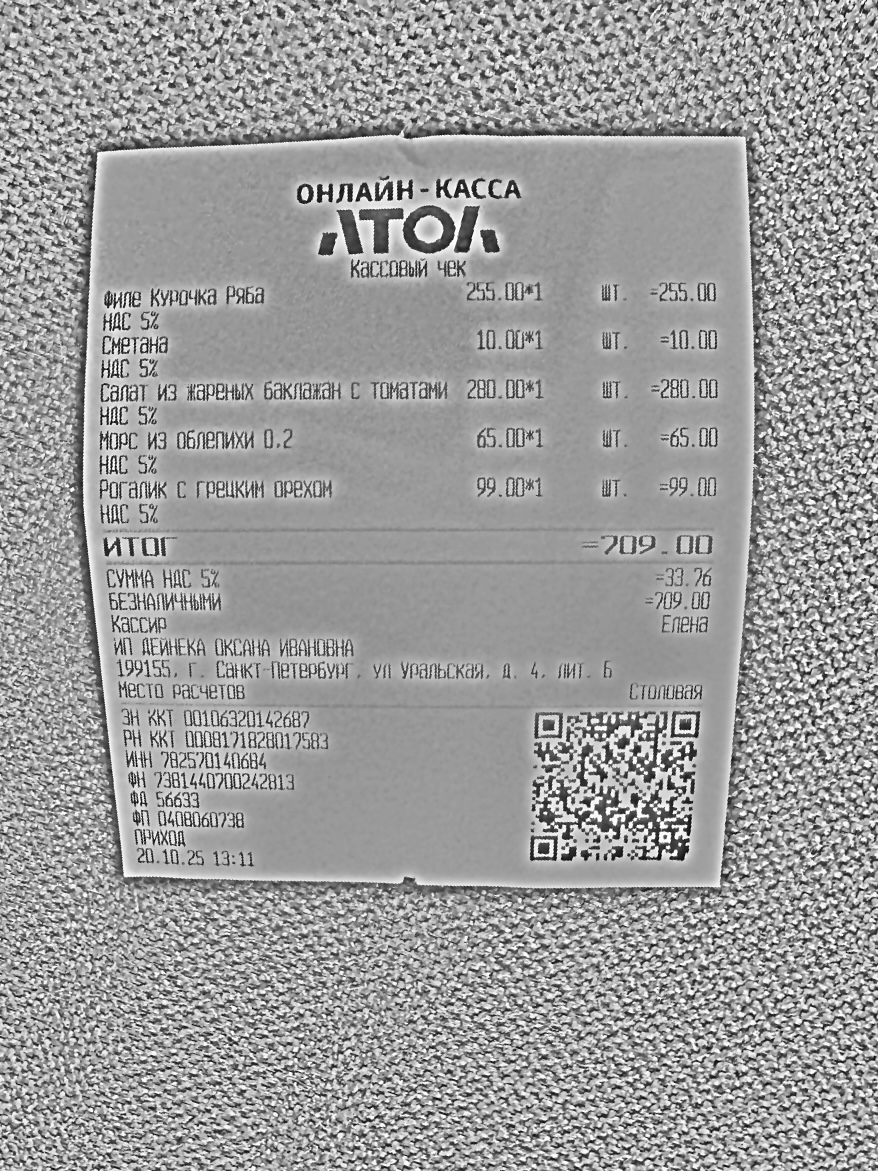
Продавец: ИП ДЕЙНЕКА ОКСАНА ИВАНОВНА
ИНН: 782570140684
Дата: 20.10.25
Товары: Филе Курочка Ряба; Сметана; Салат из жареных баклажан с томатами; Морс из облепихи 0.2; Рогалик с грецким орехом
Количество: 1; 1; 1; 1; 1
Цена: 255.00; 10.00; 280.00; 65.00; 99.00
Сумма: 255.00; 10.00; 280.00; 65.00; 99.00
Итого: 709.00